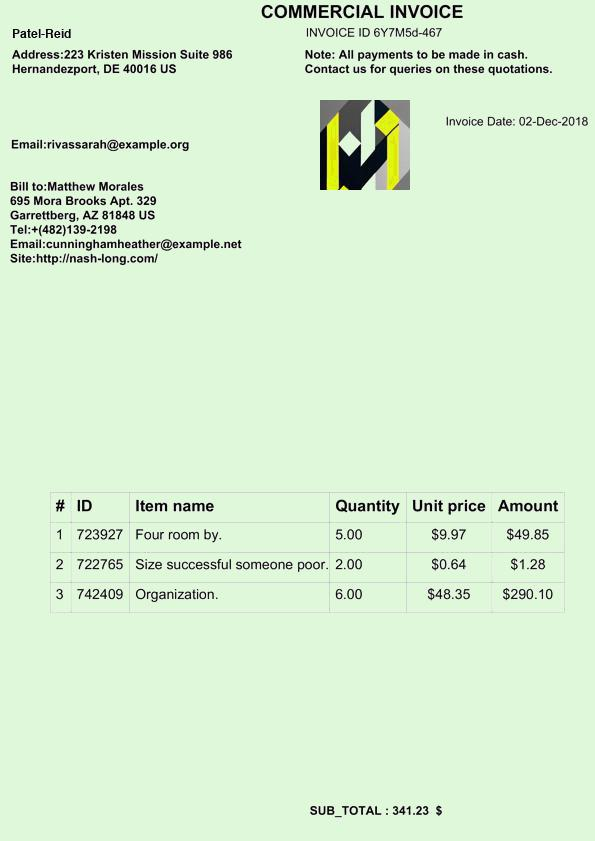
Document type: Invoice